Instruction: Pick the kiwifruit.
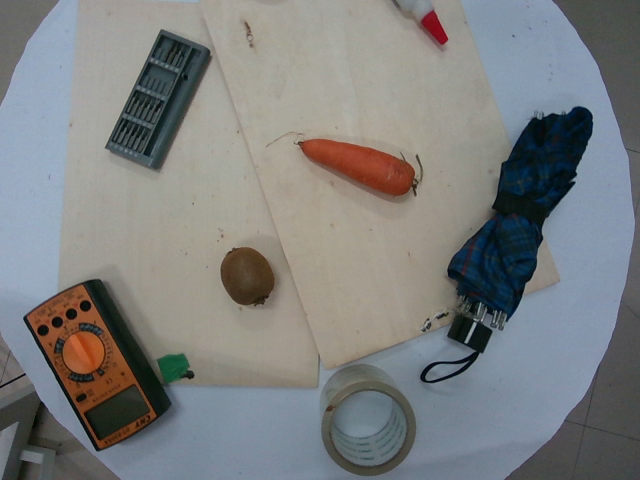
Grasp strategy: vertical